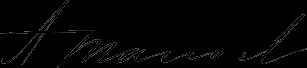
Signature of: allen manvel